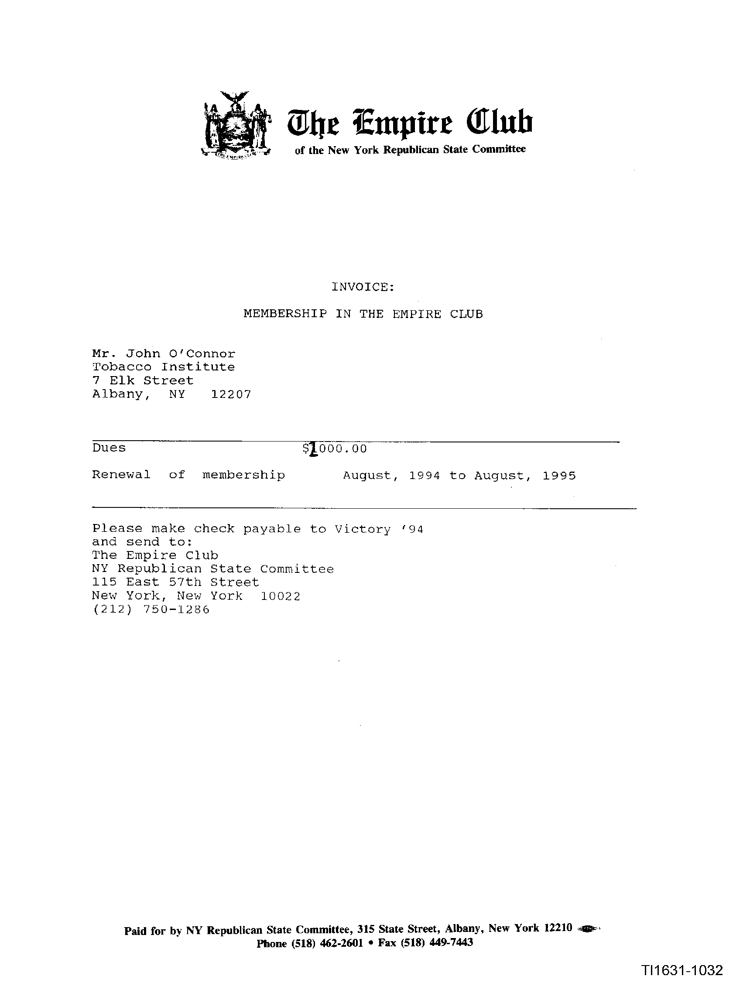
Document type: Invoice